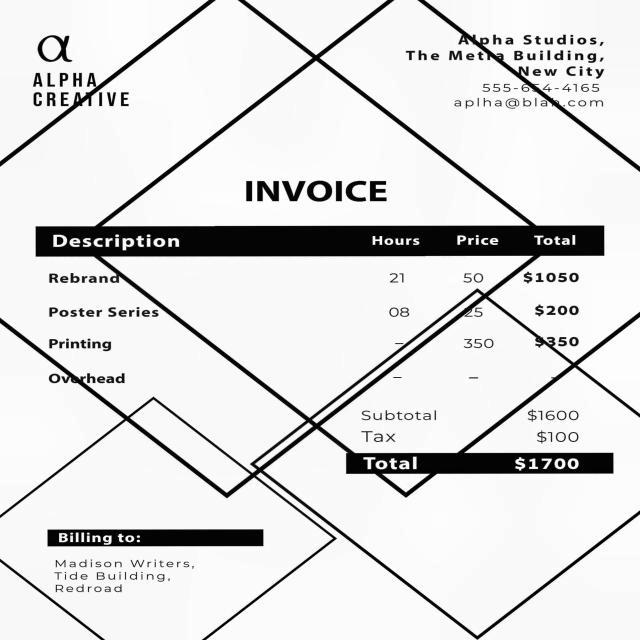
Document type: Invoice